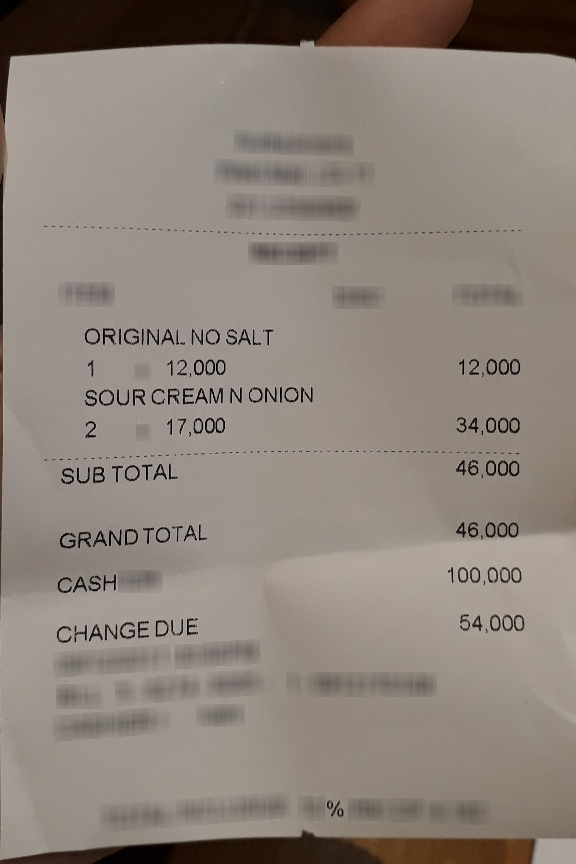
Number of items: 2
Subtotal: 46,000
Total: 46,000
OCR text regions:
text: GRAND TOTAL
text: 46,000
text: CASH
text: 100,000
text: CHANGE DUE
text: 54,000
text: SUB
text: TOTAL
text: 46,000
text: ORIGINAL NO SALT
text: 1
text: 12,000
text: 12,000
text: SOUR CREAM N ONION
text: 2
text: 17,000
text: 34,000